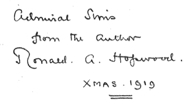
Signature of: ronald arthur hopwood